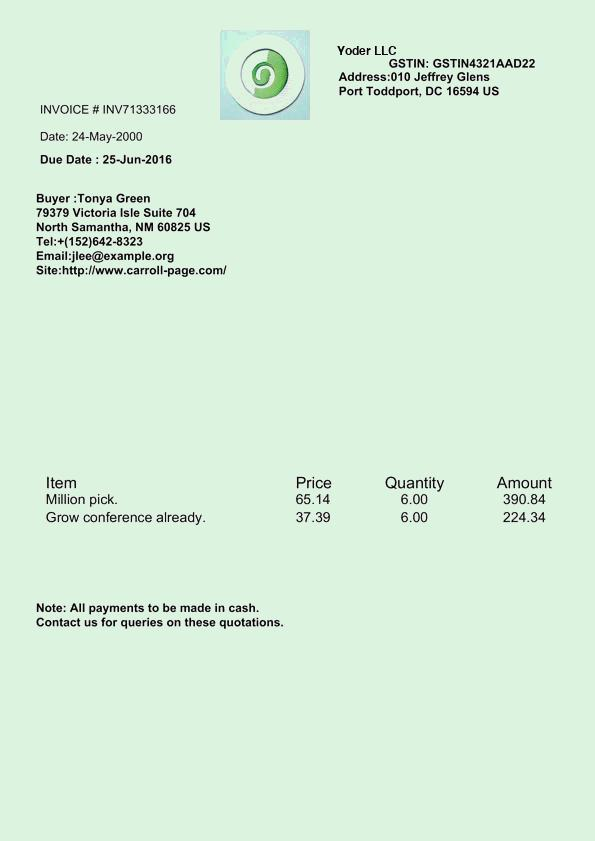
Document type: Invoice